Question: Talk about the condition:
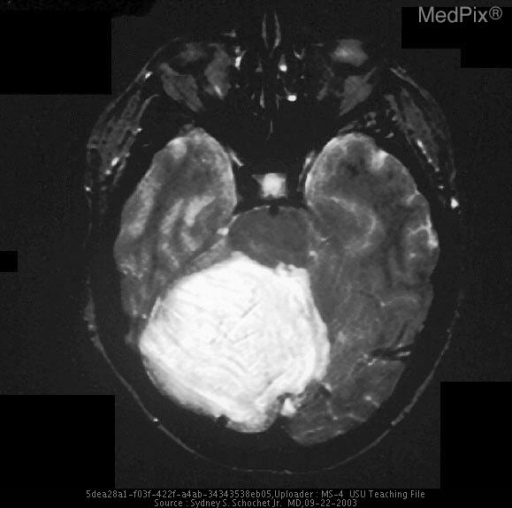
Answer: The disease is discussed as: Lhermitte Duclos disease is also know by a wide variety of terms including ganglioneuroma of the cerebellum, gangliocytoma dysplasticum and Purkinjioma. The lesion is variously regarded as a malformation or a true neoplasm similar to gangliocytomas elsewhere in the nervous system. The lesion is thought to result from aberrant migration of the internal granular cells. Very few of the large cells are thought to be derived from Purkinje cells.

Lhermitte Duclos disease may occur as an isolated lesion or in association with Cowden’s syndrome. The latter is a phakomatosis that variablly includes breast carcinoma, thyroid carcinoma, intestinal polyps and oral mucosal lesions.  Cowden’s syndrome may be inherited as an autosomal dominant trait.